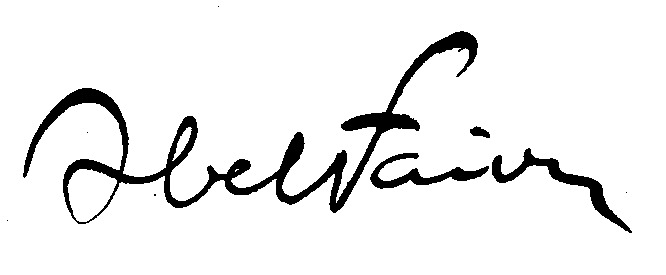
Signature of: abel faivre